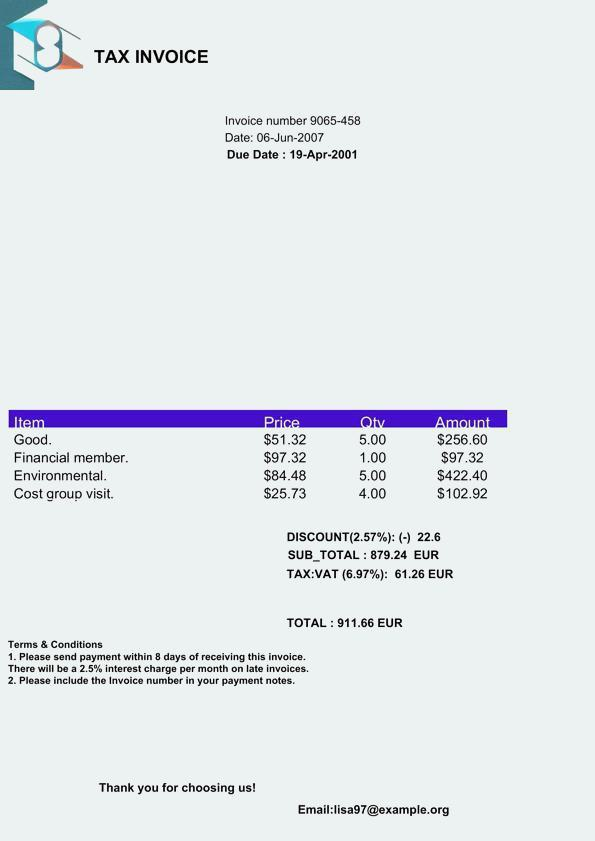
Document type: Invoice